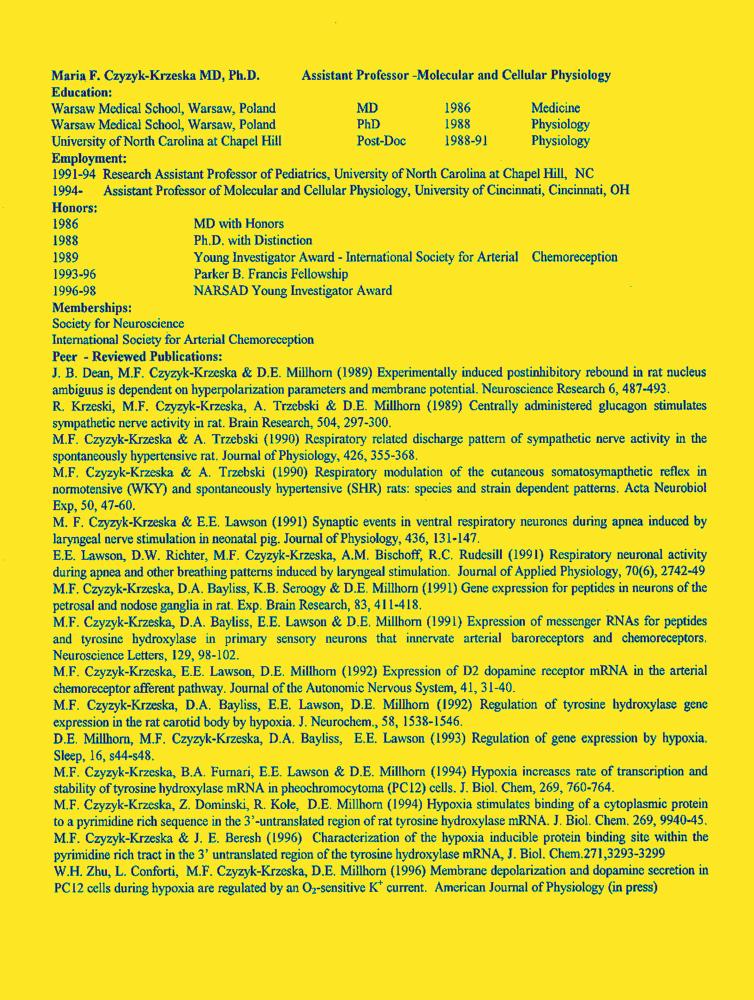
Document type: Resume-Doc